Question: What is the potential diagnosis?
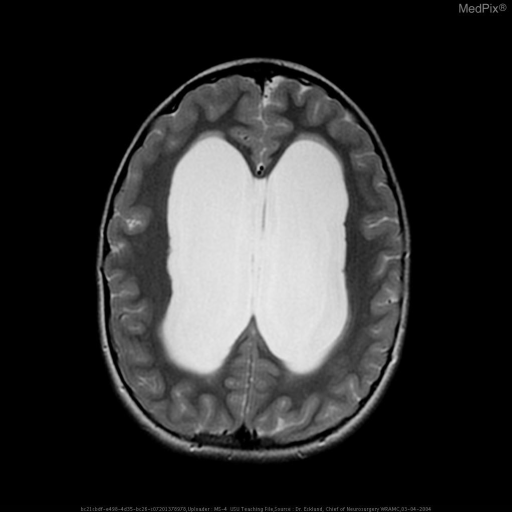
Answer: The possible diagnosis includes Obstructive hydrocephalus resulting from stenosis at the aqueduct of Sylvius.  Although the stenosis may be congenital the images suggest a low grade neoplasm of the tectal plate..